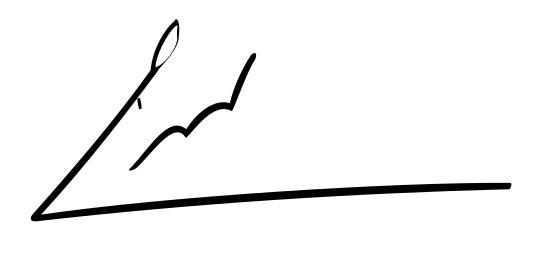
Signature of: naim hassan